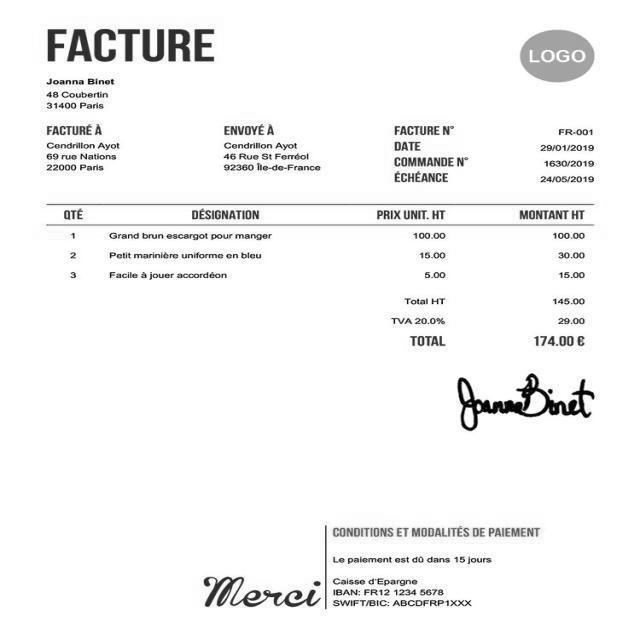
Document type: Invoice